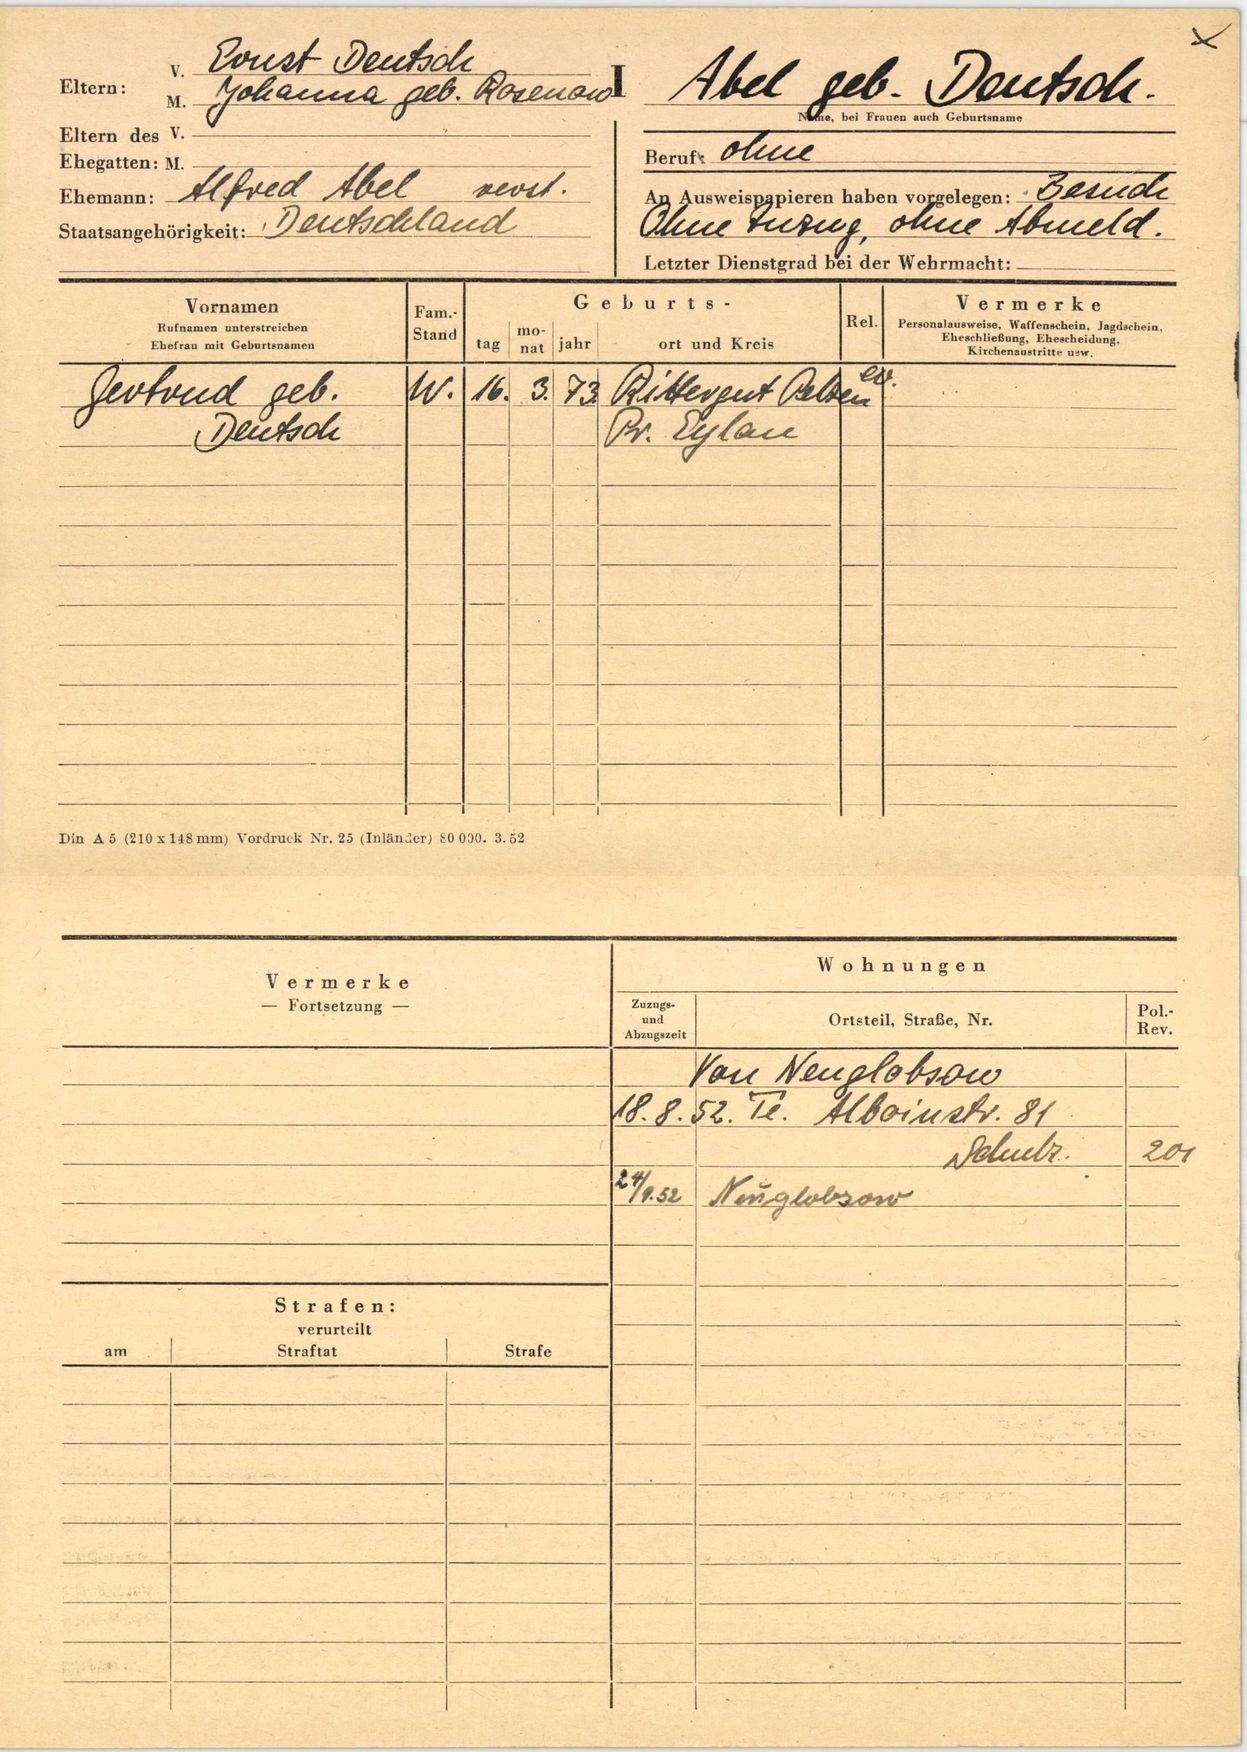
Abel geb. Deutsch